Question: What is the suspected problem?
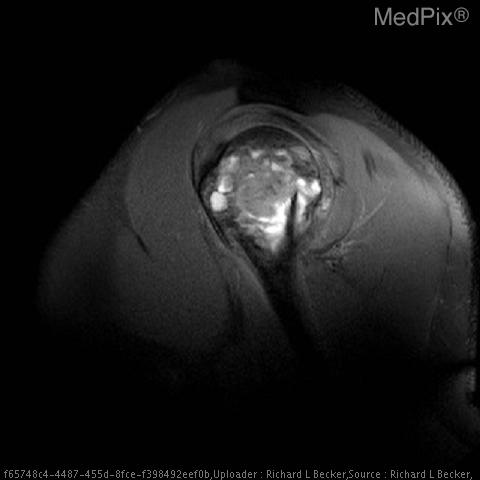
Answer: The findings suggest Expansile lytic lesion centered on the proximal humeral metaphysis with subarticular extension.  It is geographic, and there is no significant marginal sclerosis.  No periosteal reaction.  The overlying cortex is thinned, and there is a pathologic fracture of the humeral neck.. Heterogeneous signal characteristics intermediate intensity T1, with some areas of high signal due to proteinaceous fluid.. The patient might have a history of 23 y/o man with pain out of proportion to his apparently minor injury..